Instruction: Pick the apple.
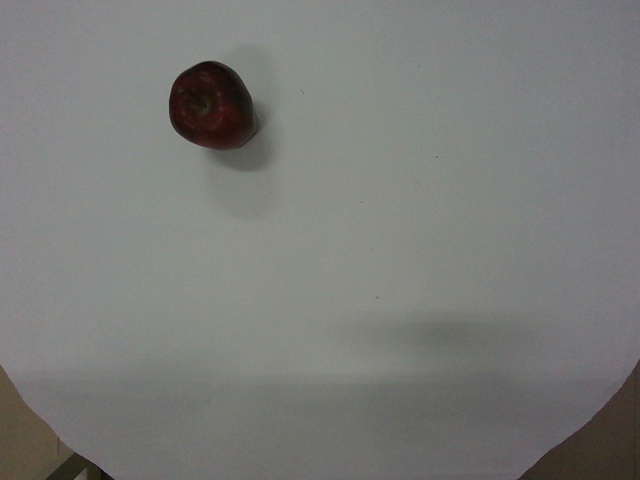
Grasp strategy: vertical